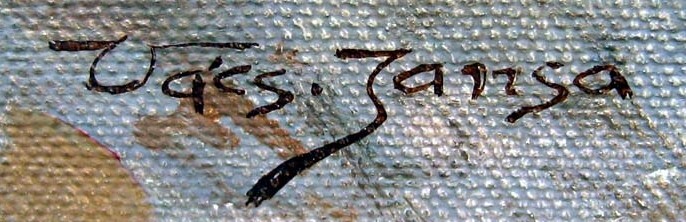
Signature of: václav jansa